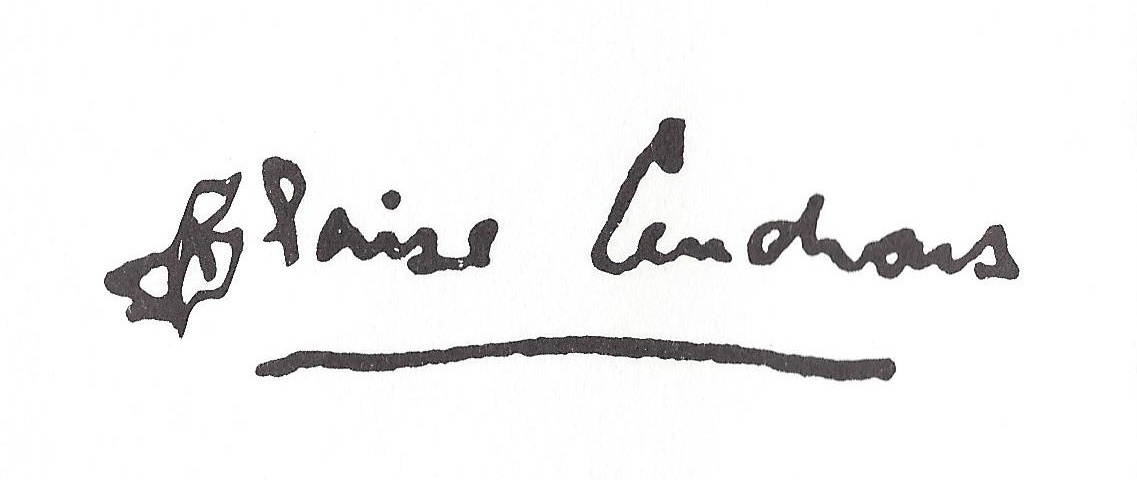
Signature of: blaise meliani